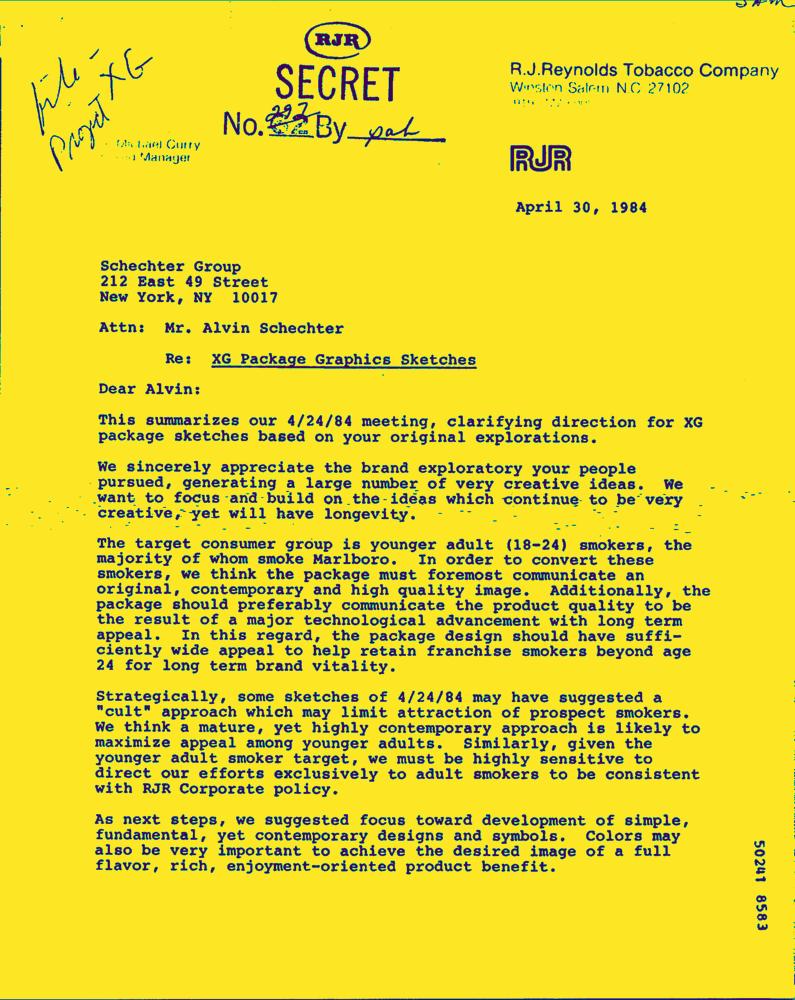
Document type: Letter-Doc